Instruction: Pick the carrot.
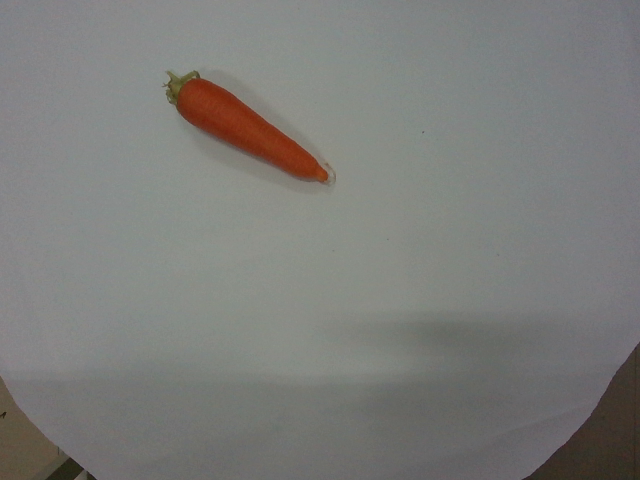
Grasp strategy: vertical